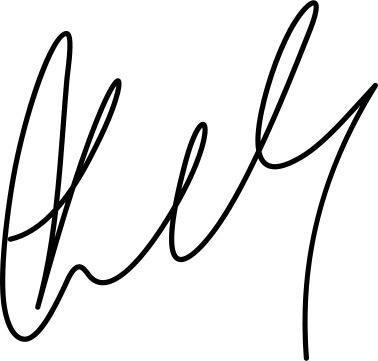
Signature of: ilir meta